Question: What type of tax is indicated in the document, personal property or real estate?
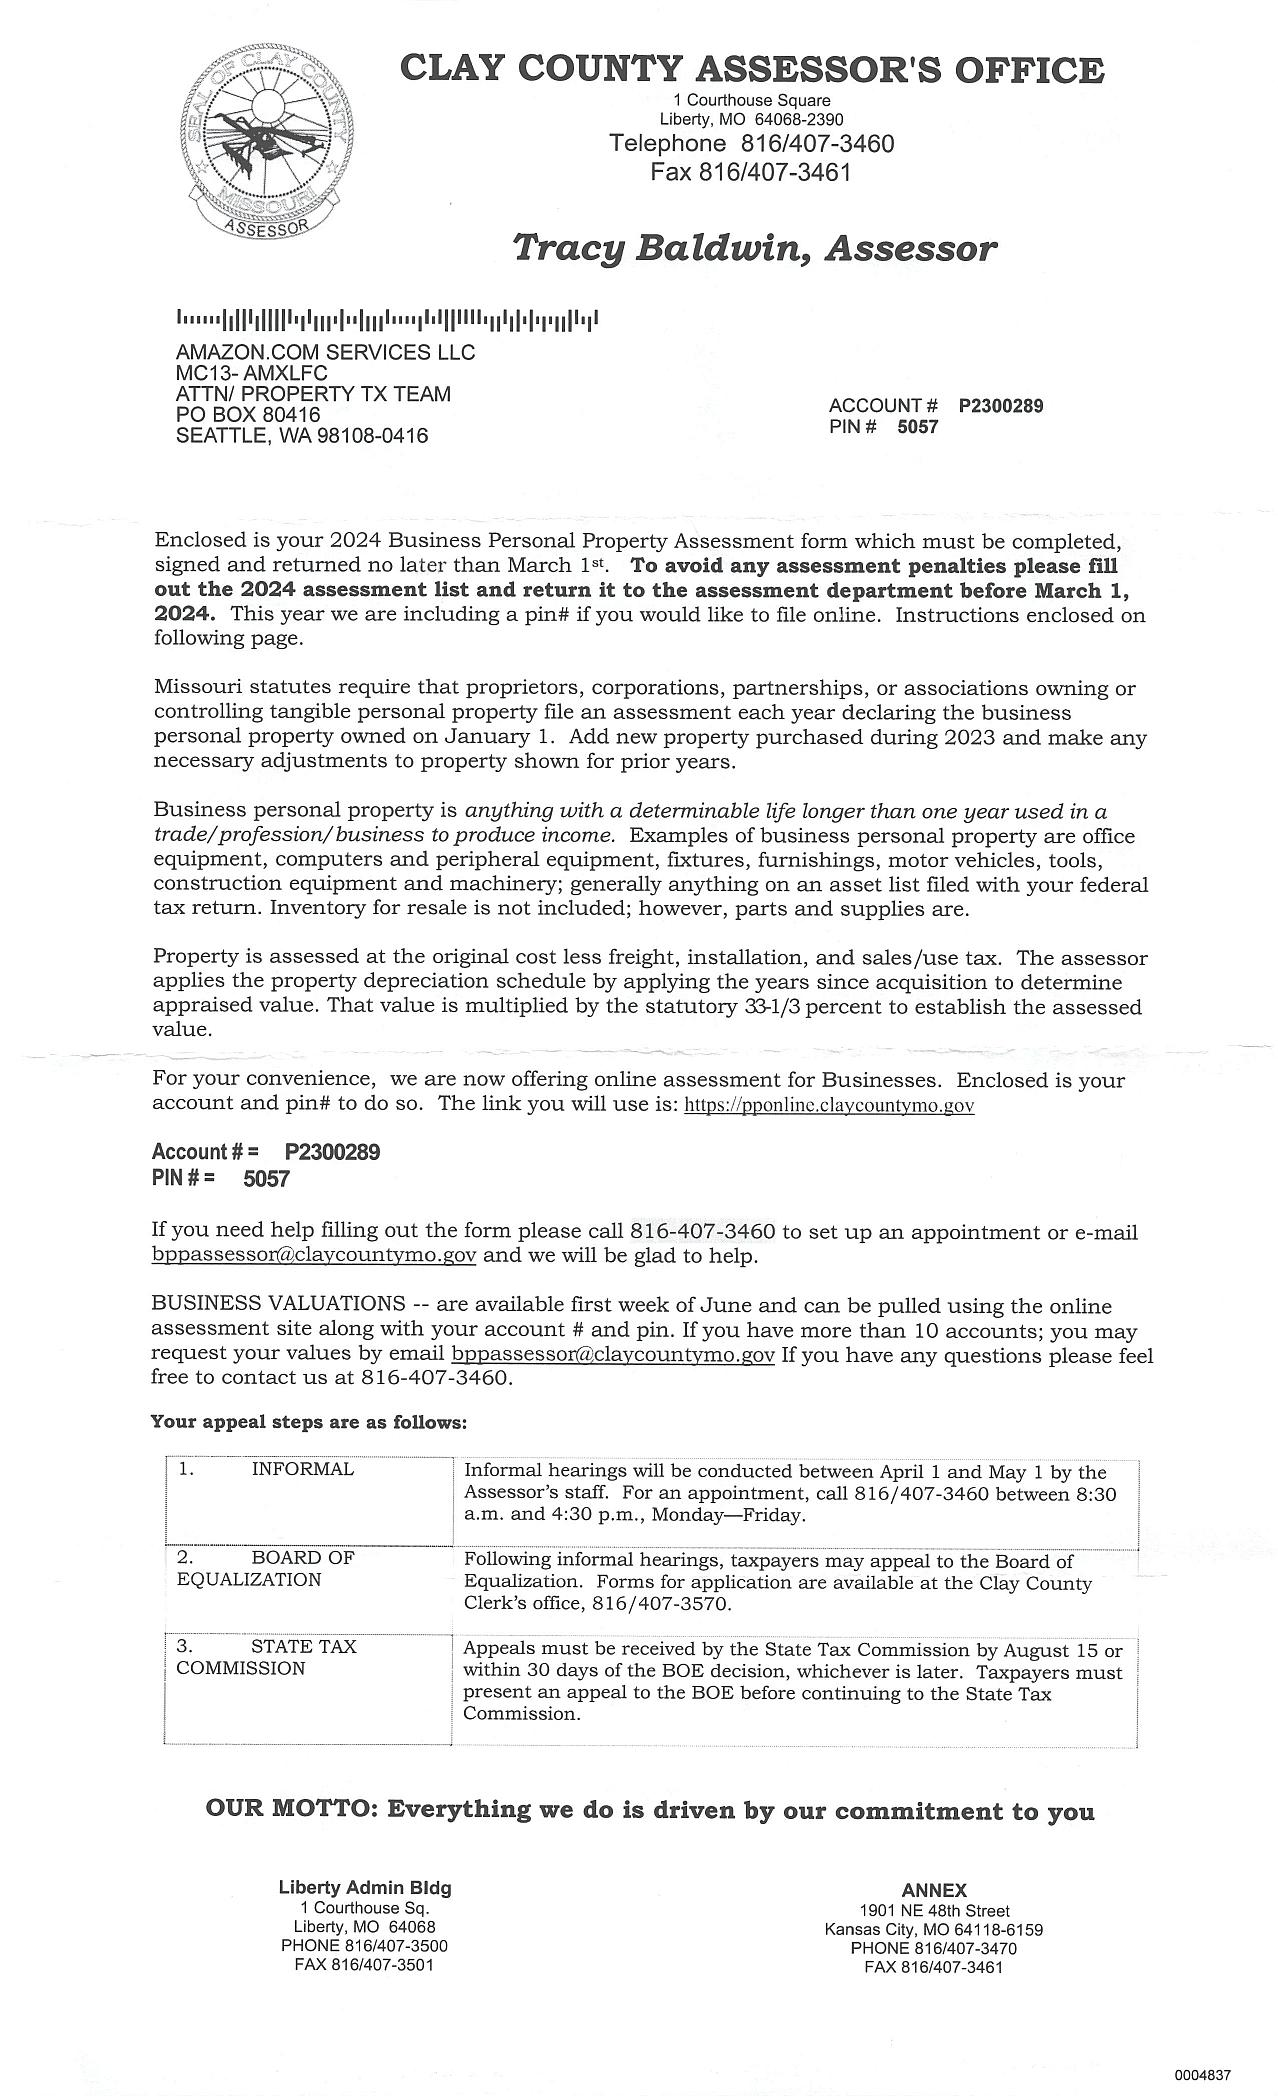
Answer: "Personal Property Tax"